Can you pull out the amount in words, numerical amount, payee's name, date of the cheque, and the bank's name from the image?
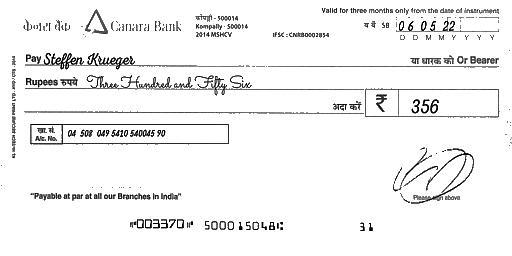
amt_in_words: Three Hundred and Fifty Six
amt_in_figures: 356
payee_name: Steffen Krueger
bank_name: Canara Bank
cheque_date: 06/05/22